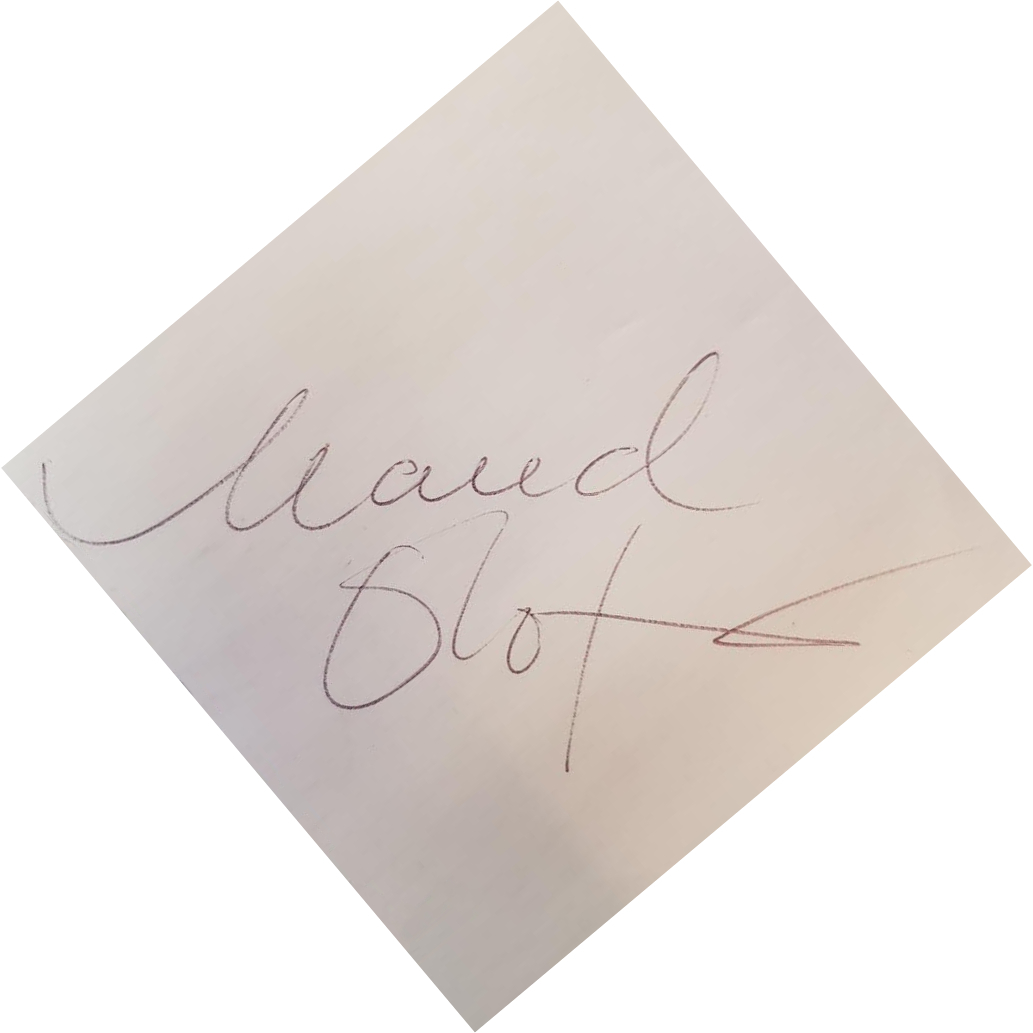
Signature of: maud olofsson